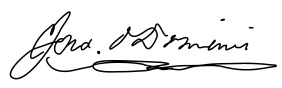
Signature of: john owen dominis